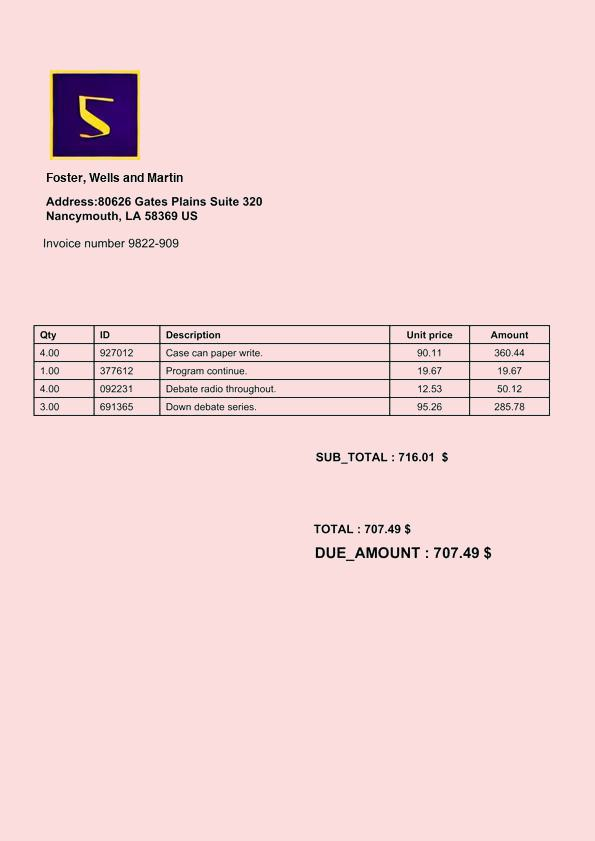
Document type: Invoice